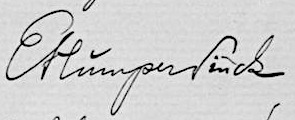
Signature of: engelbert humperdinck